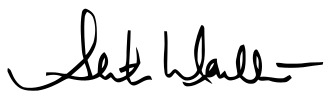
Signature of: seth moulton